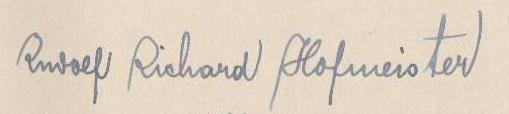
Signature of: rudolf hofmeister